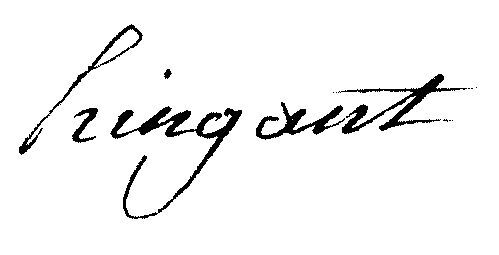
Signature of: jacques nicolas hingant